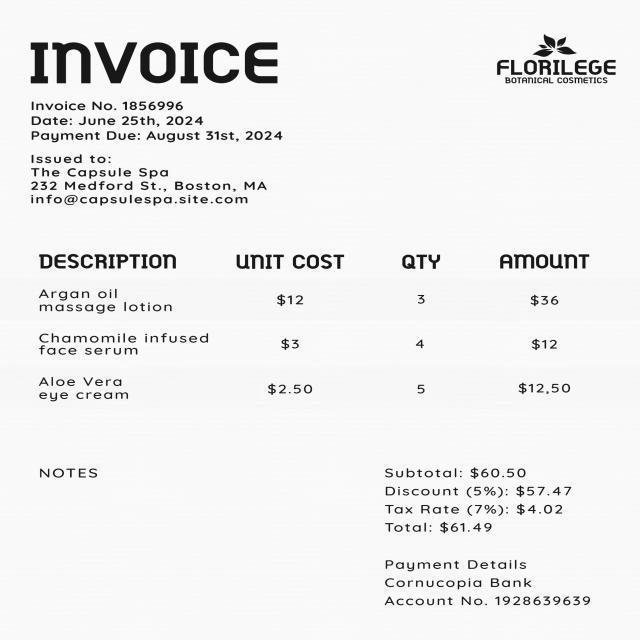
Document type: Invoice